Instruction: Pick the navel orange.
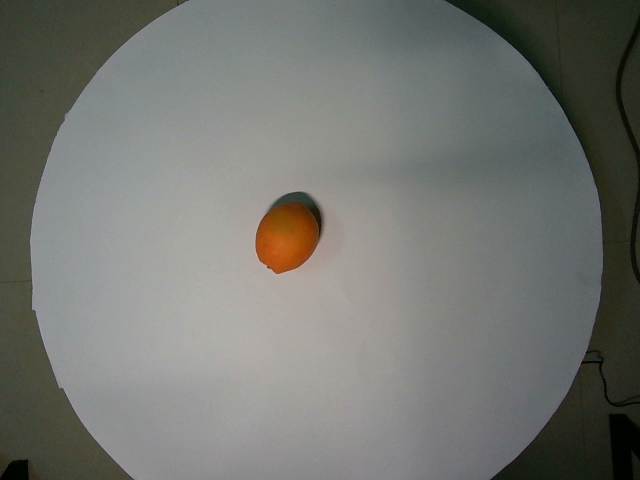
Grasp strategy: vertical